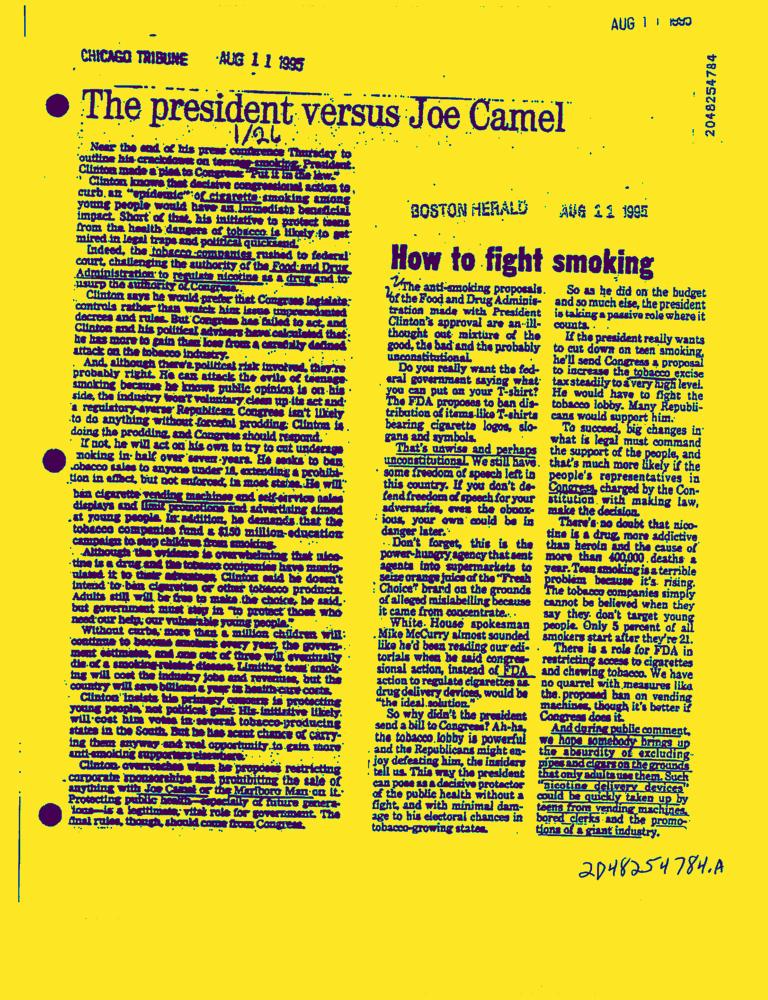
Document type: News-Article